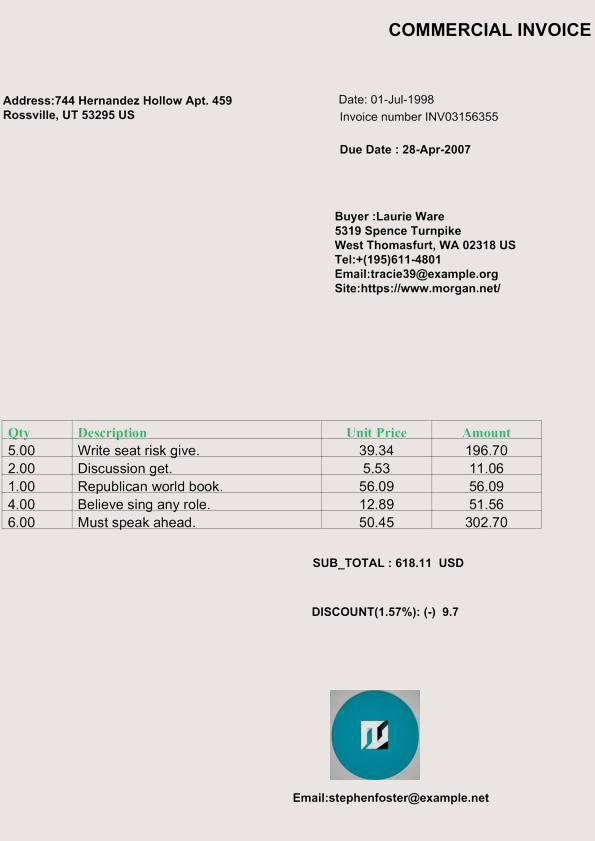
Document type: Invoice